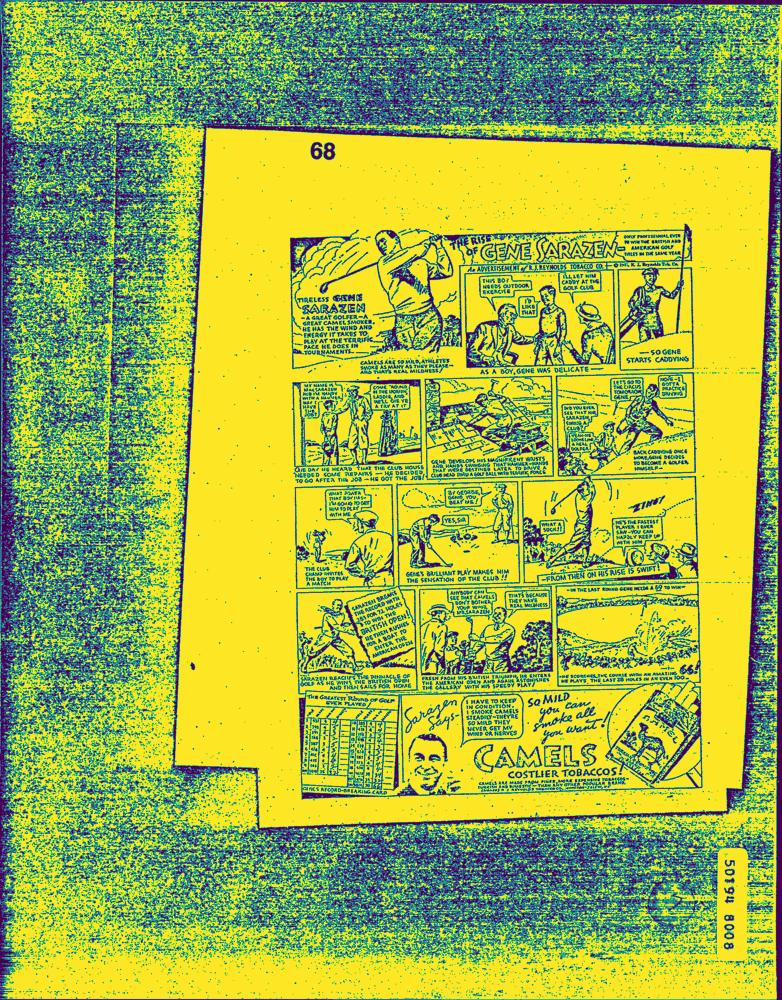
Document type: AD